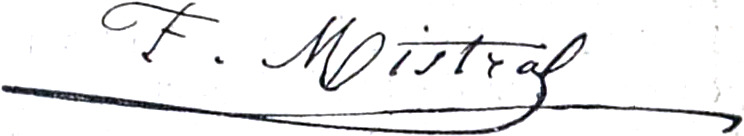
Signature of: frédéric mistral